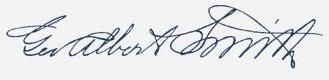
Signature of: george albert smith